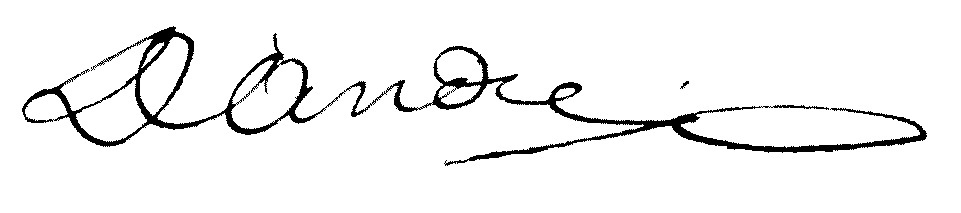
Signature of: antoine balthazar joachim d andré